Question: What jurisdiction, city, or county is the document associated with?
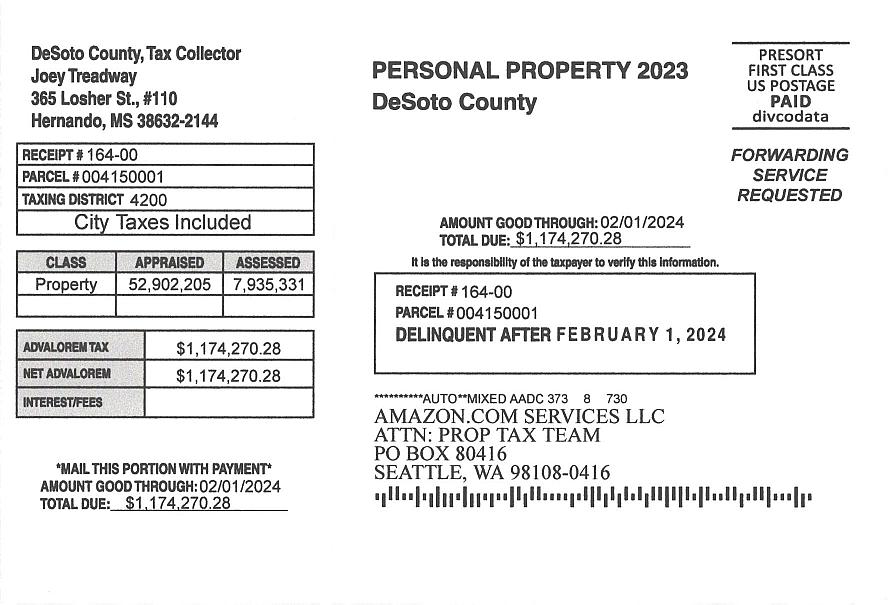
Answer: "DeSoto County"